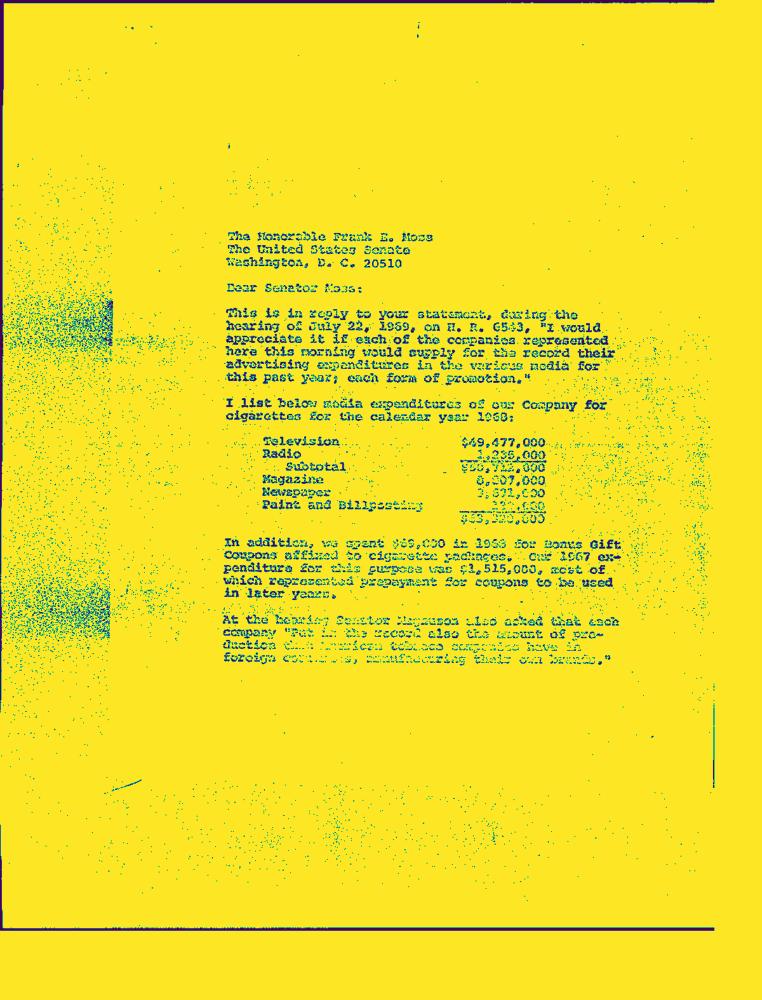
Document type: Letter-Doc